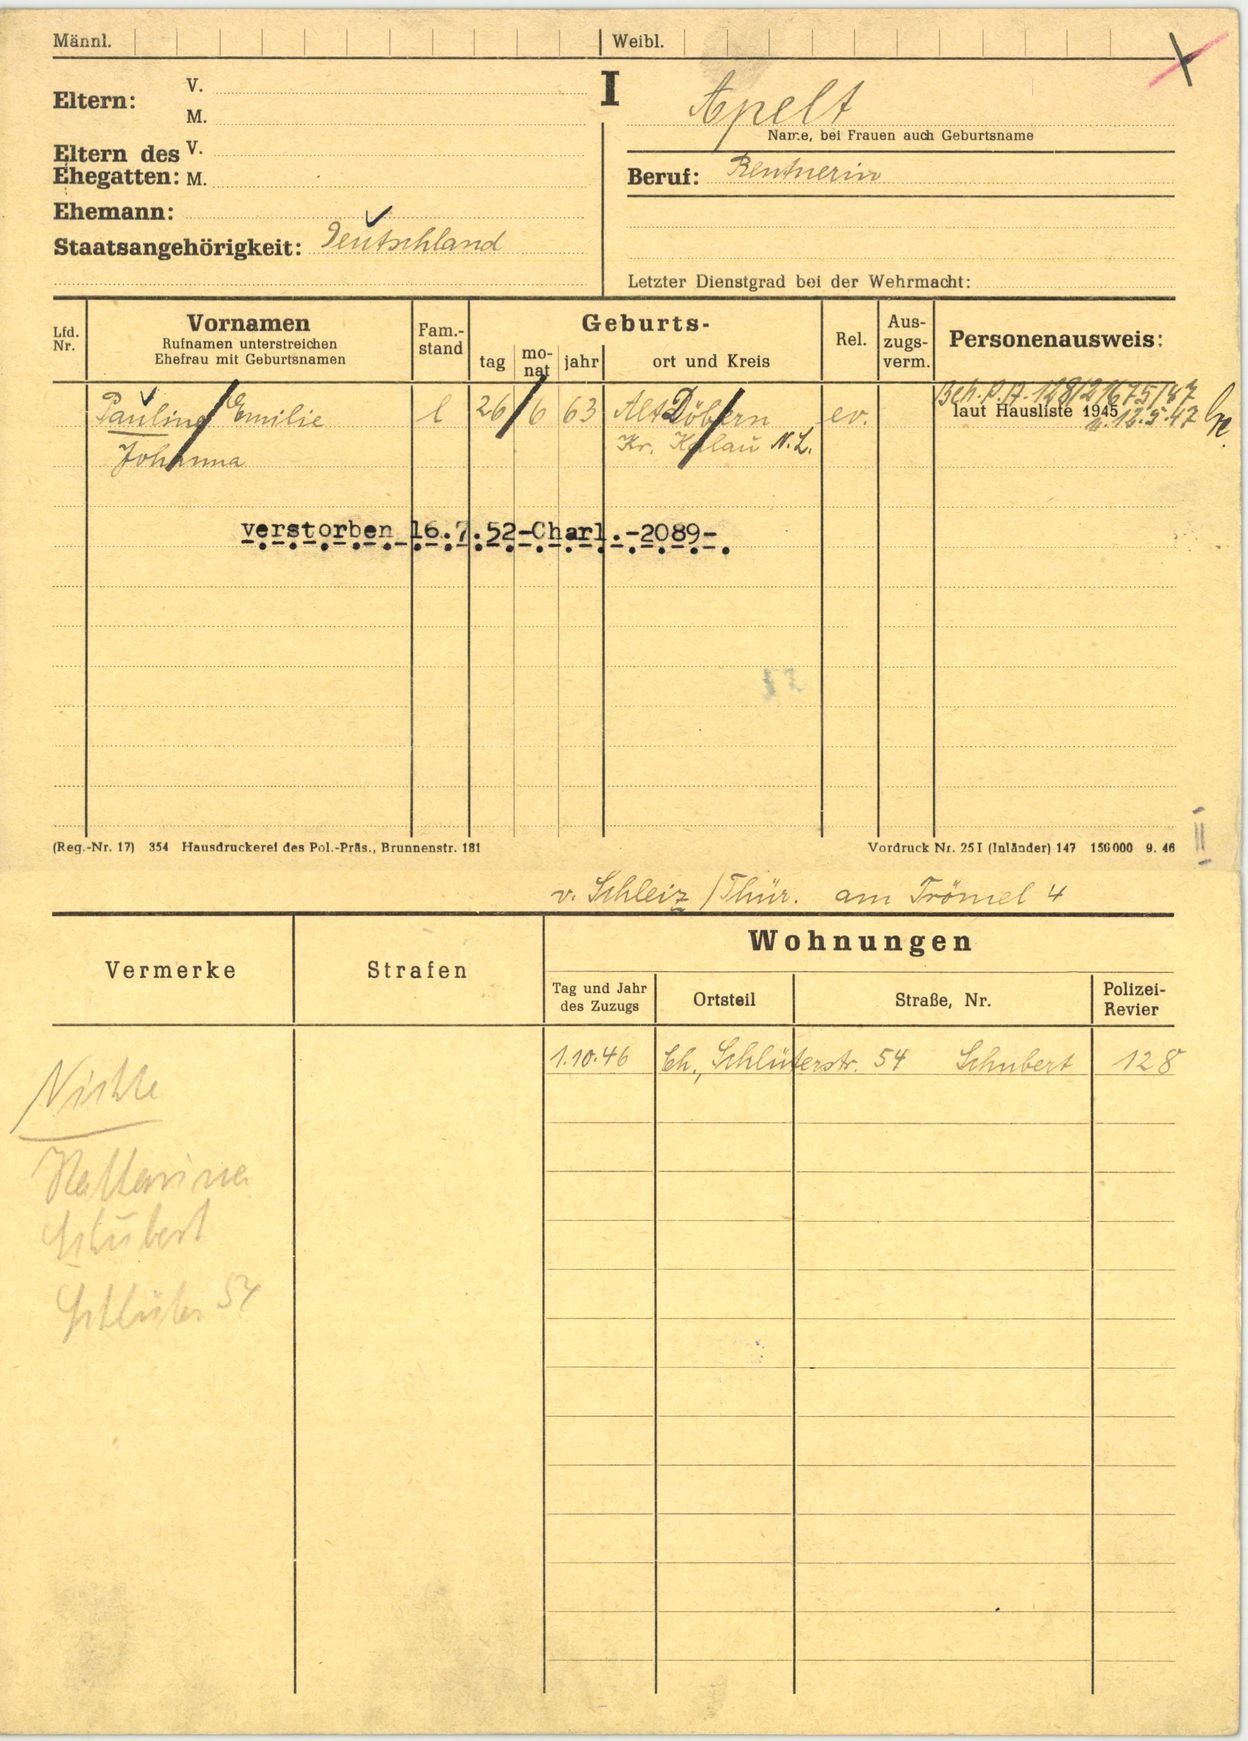
Apelt